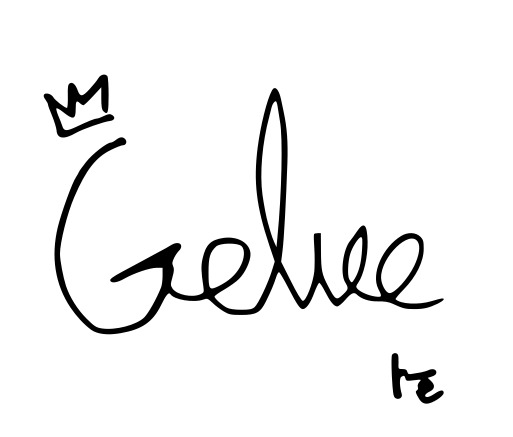
Signature of: gaeul